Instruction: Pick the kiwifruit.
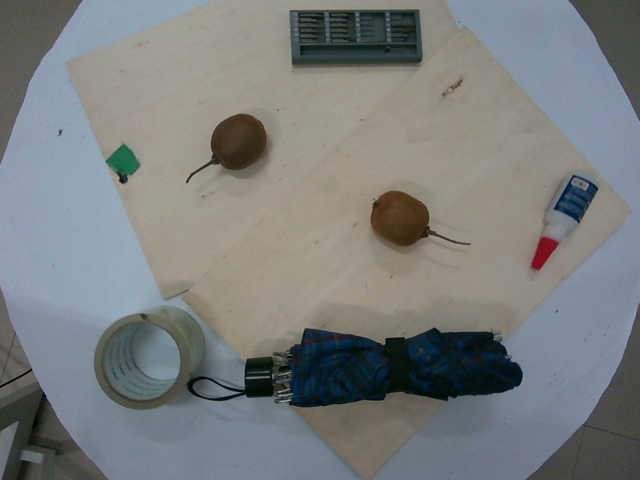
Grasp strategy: vertical